Question: What is the main concern?
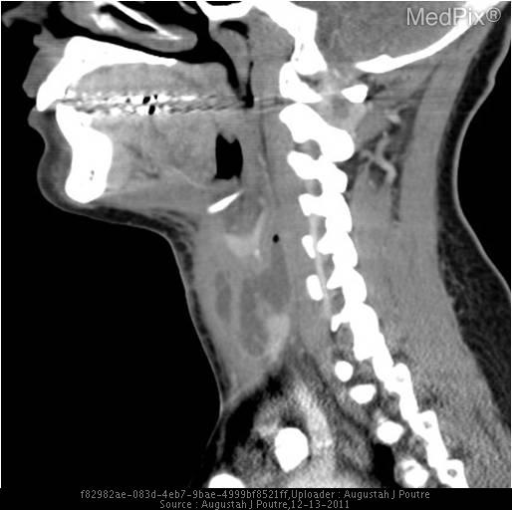
Answer: The findings suggest There is a rim enhancing fluid and gas collection originating from the left pyriform sinus and extending inferiorly to the left thyroid lobe.. Observe the craniocaudal extent of the rim enhancing fluid and gas collection in the expected region of the left 4th branchial sinus tract.. The patient might have a history of 23 y/o female presents to ER with difficulty breathing and swollen base of neck..